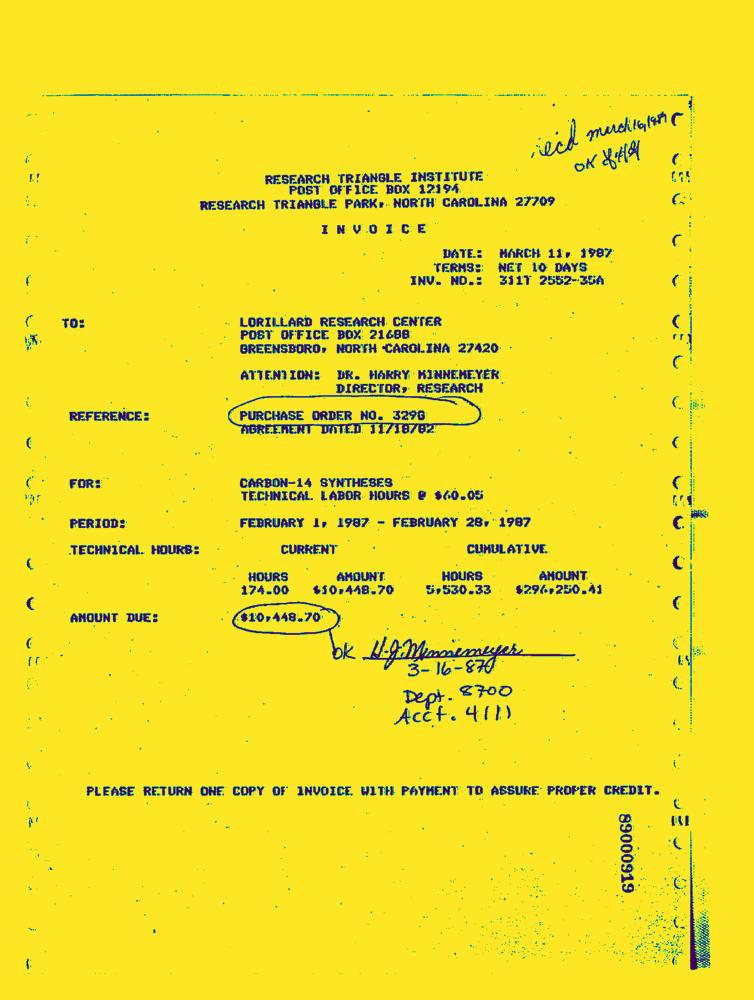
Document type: Invoice-Doc